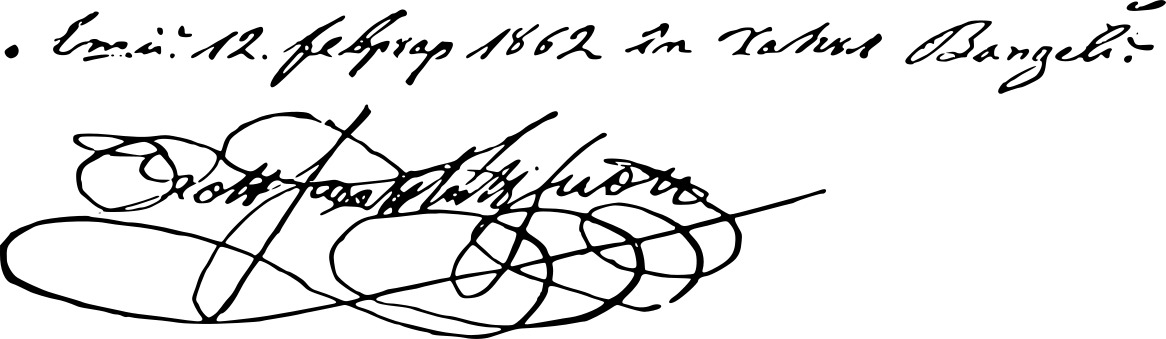
Signature of: constantin sion